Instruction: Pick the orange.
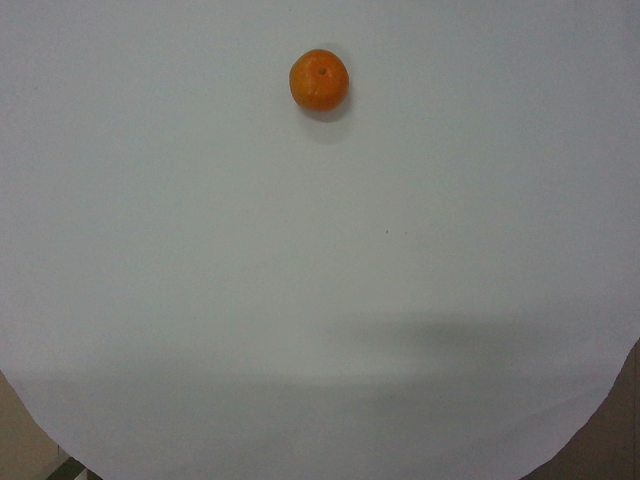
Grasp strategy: vertical